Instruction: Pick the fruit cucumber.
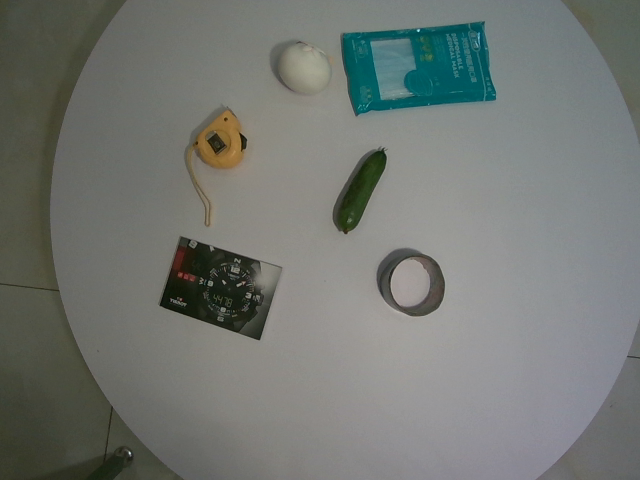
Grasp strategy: vertical